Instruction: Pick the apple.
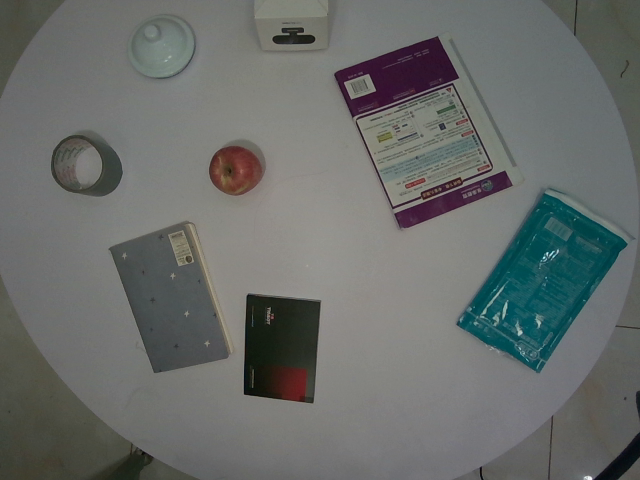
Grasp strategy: vertical